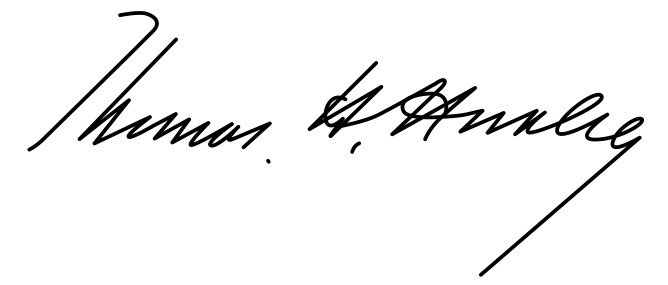
Signature of: thomas henry huxley